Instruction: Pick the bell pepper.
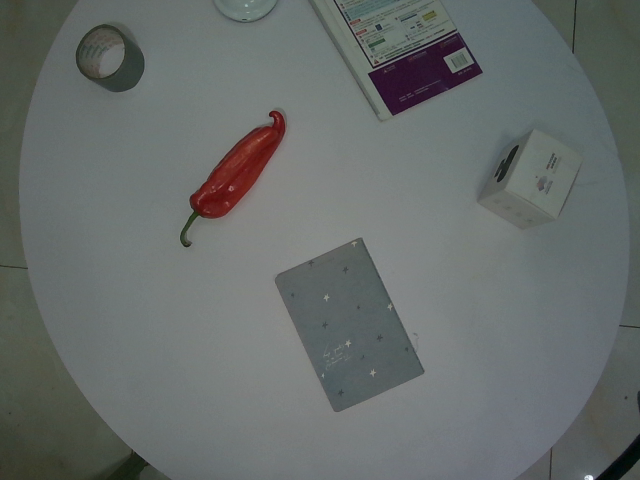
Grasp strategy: vertical